Question: Which state is mentioned in the document?
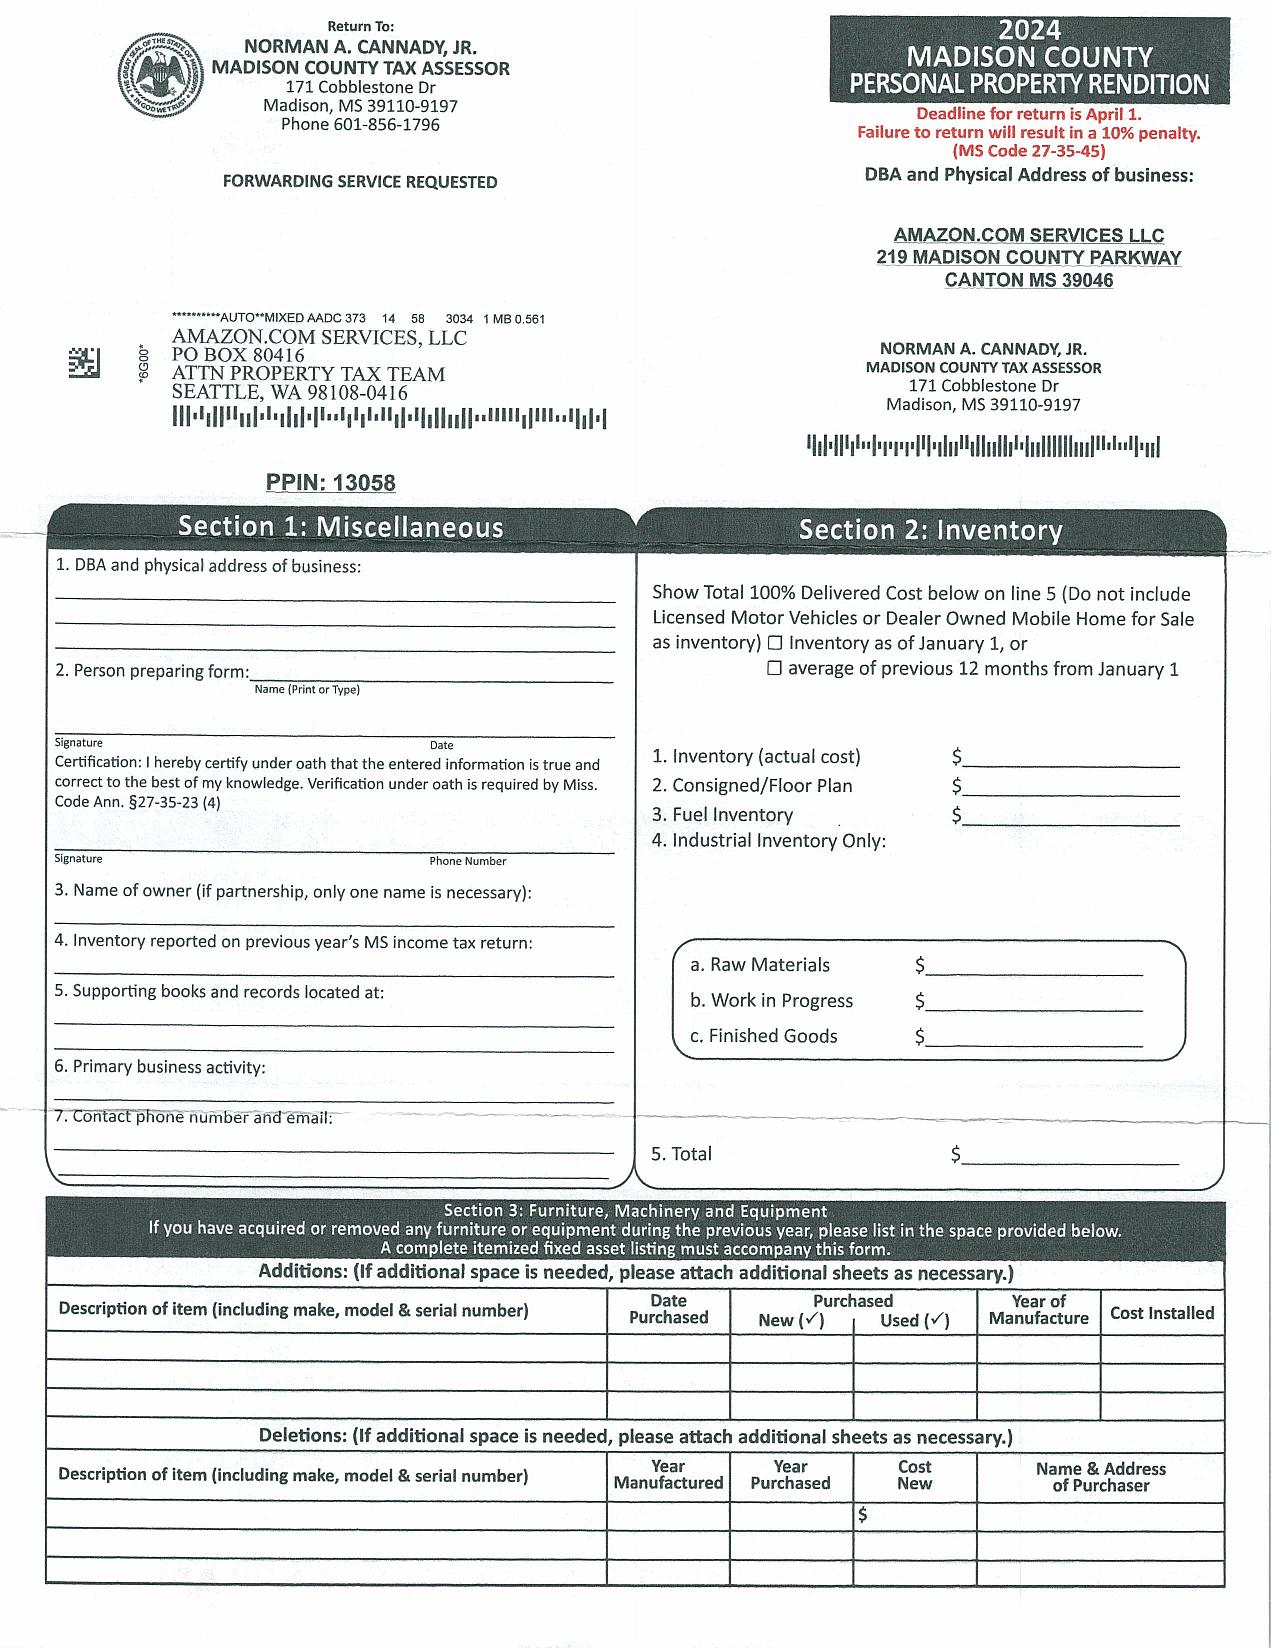
Answer: "MS"